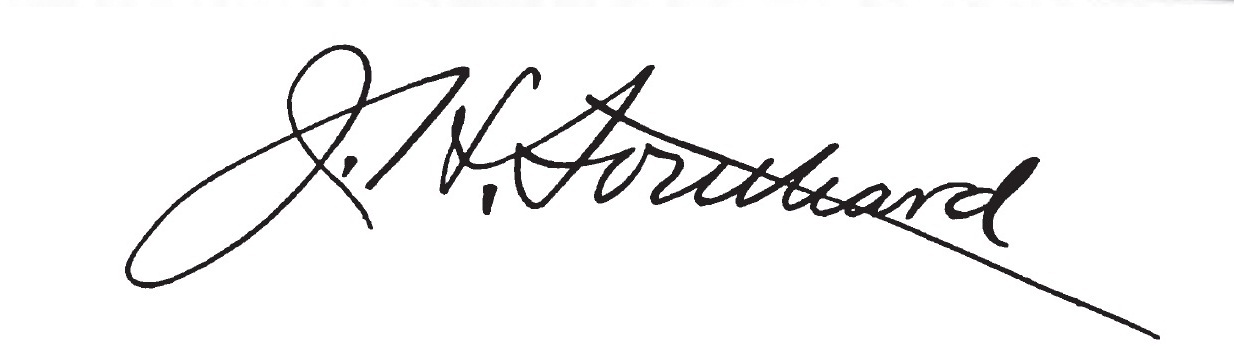
Signature of: james h southard